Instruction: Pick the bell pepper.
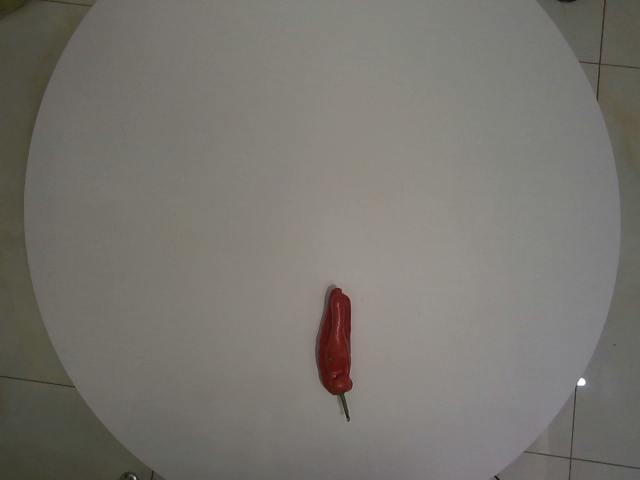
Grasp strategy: vertical